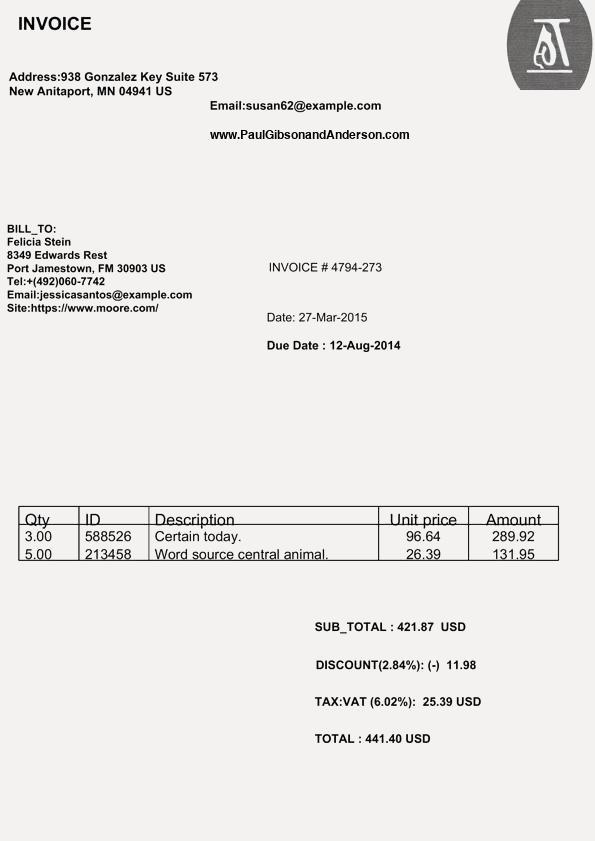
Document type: Invoice